Question: What jurisdiction, city, or county is the document associated with?
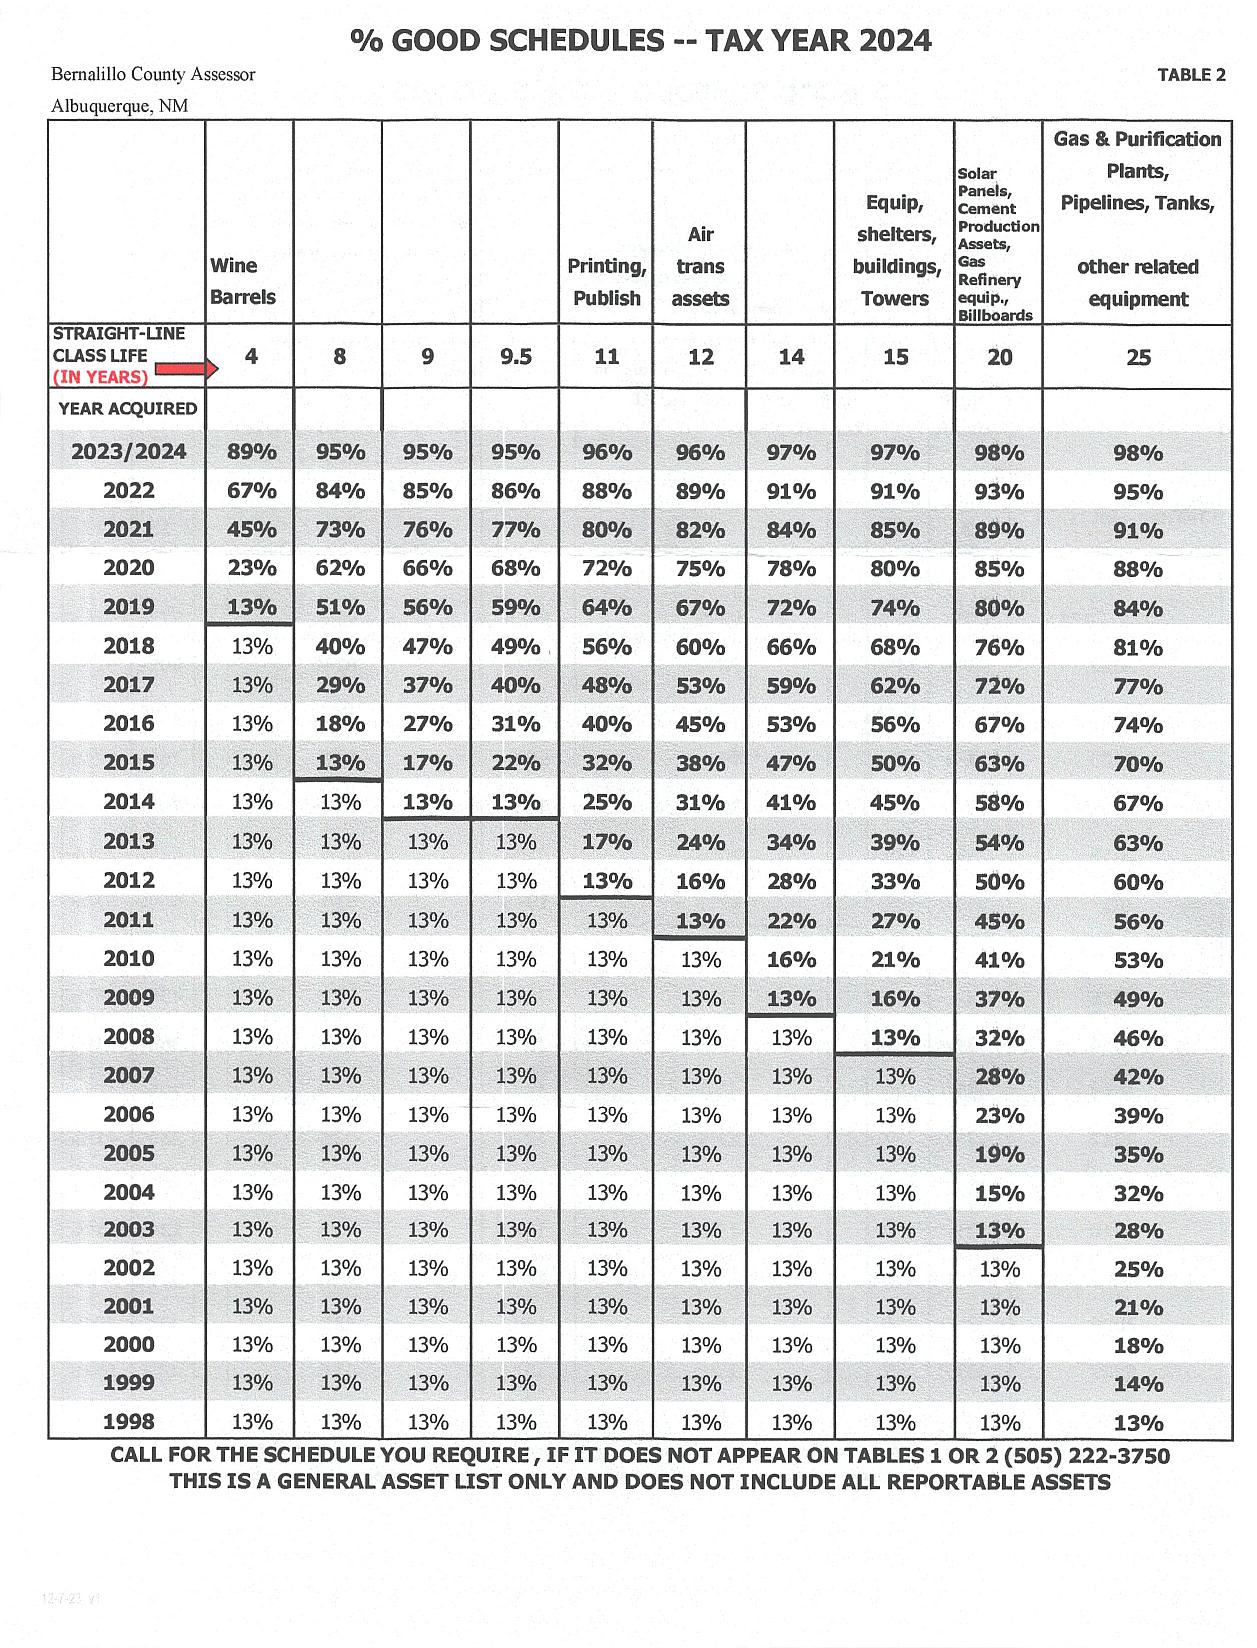
Answer: "Bernalillo County"